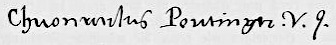
Signature of: konrad peutinger